Question: What type of tax is indicated in the document, personal property or real estate?
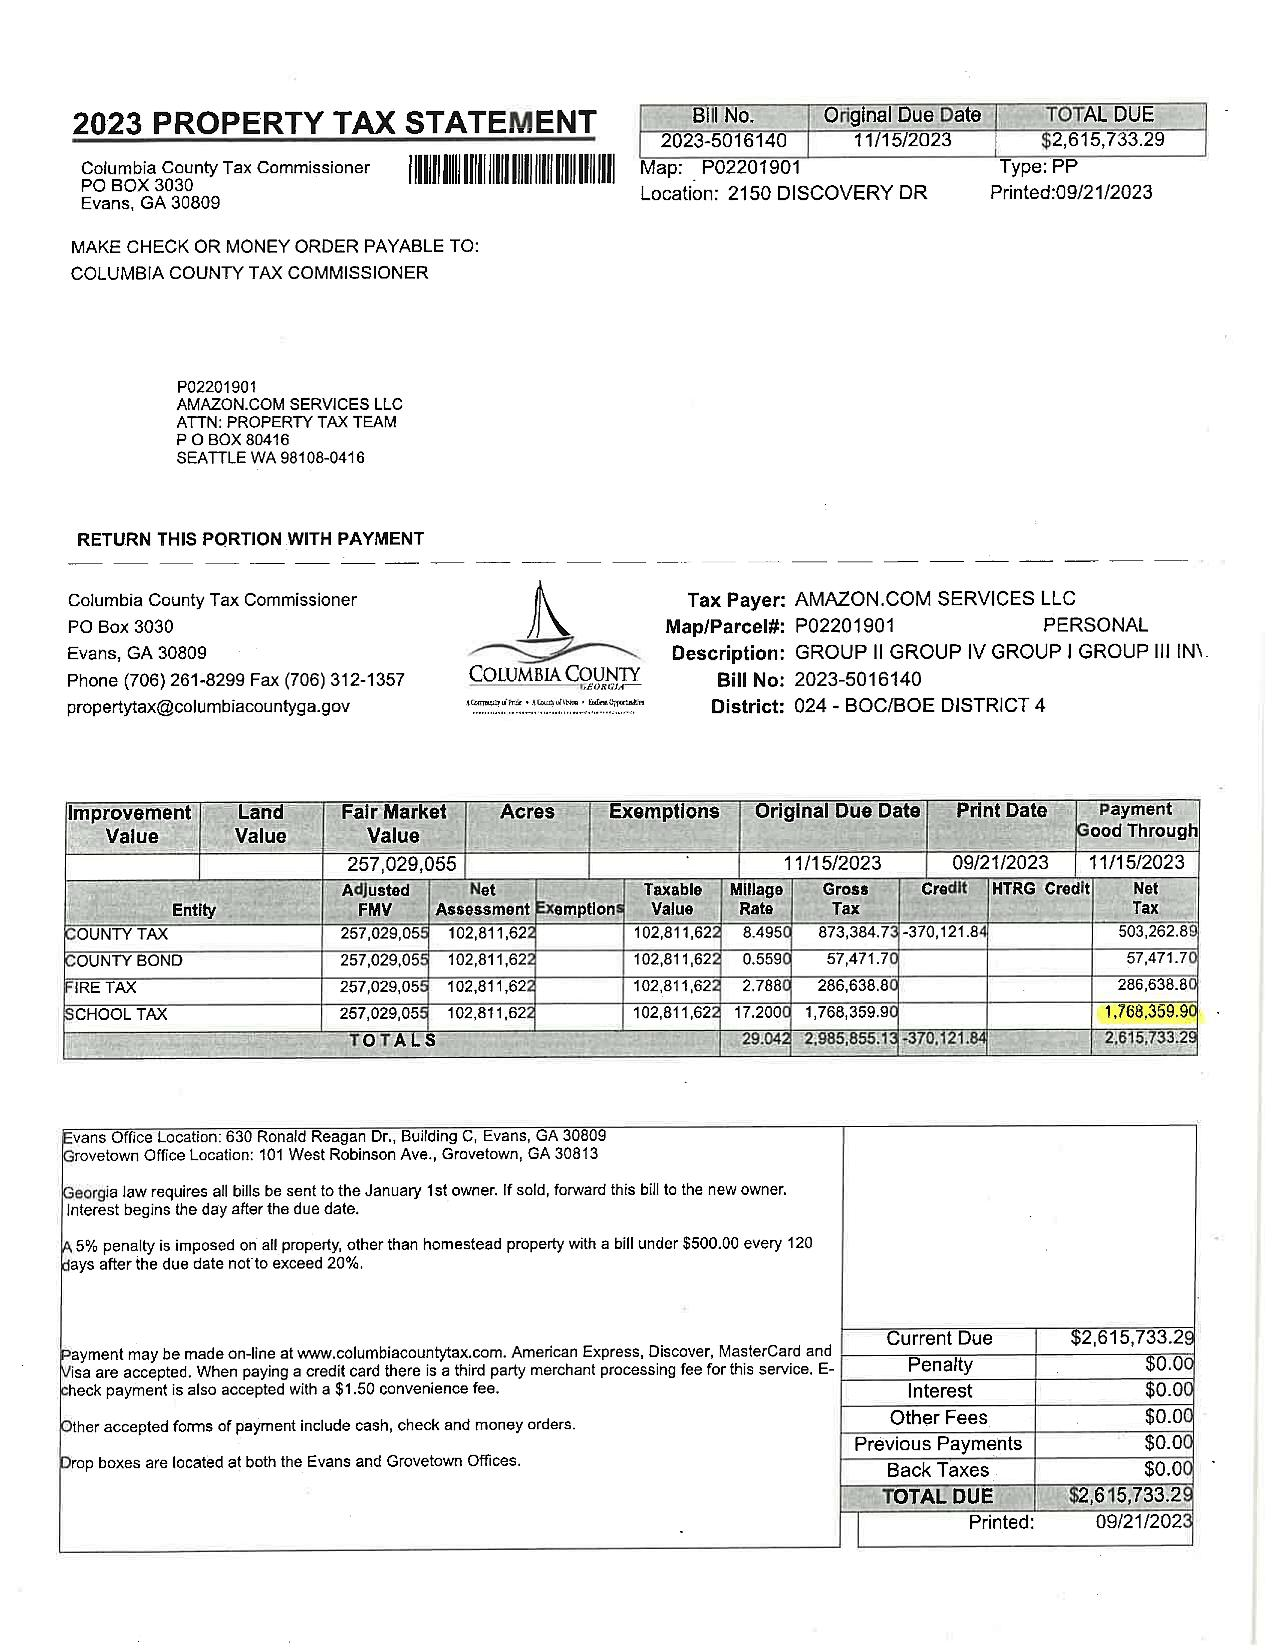
Answer: "Personal Property"